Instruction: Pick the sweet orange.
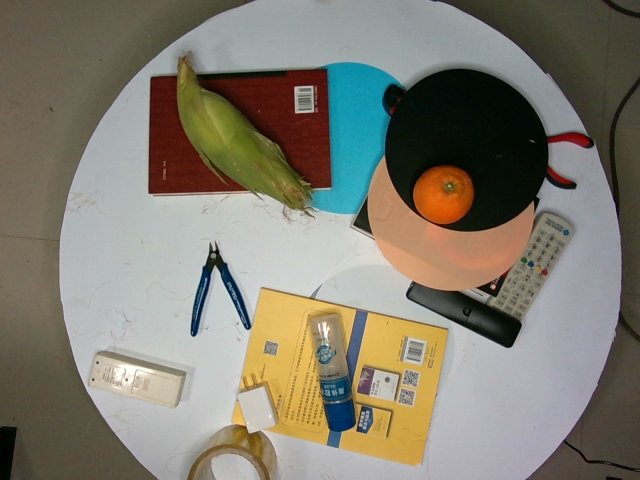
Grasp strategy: vertical